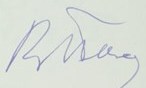
Signature of: valeri petrov